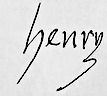
Signature of: henry ii of france